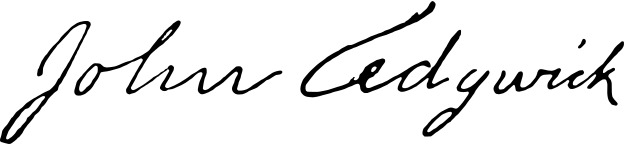
Signature of: john sedgwick